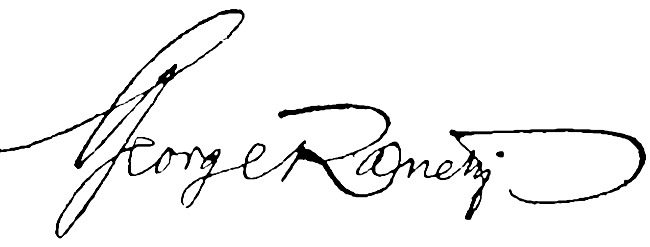
Signature of: george ranetti